Question: What is the total amount of taxes owed as per the document?
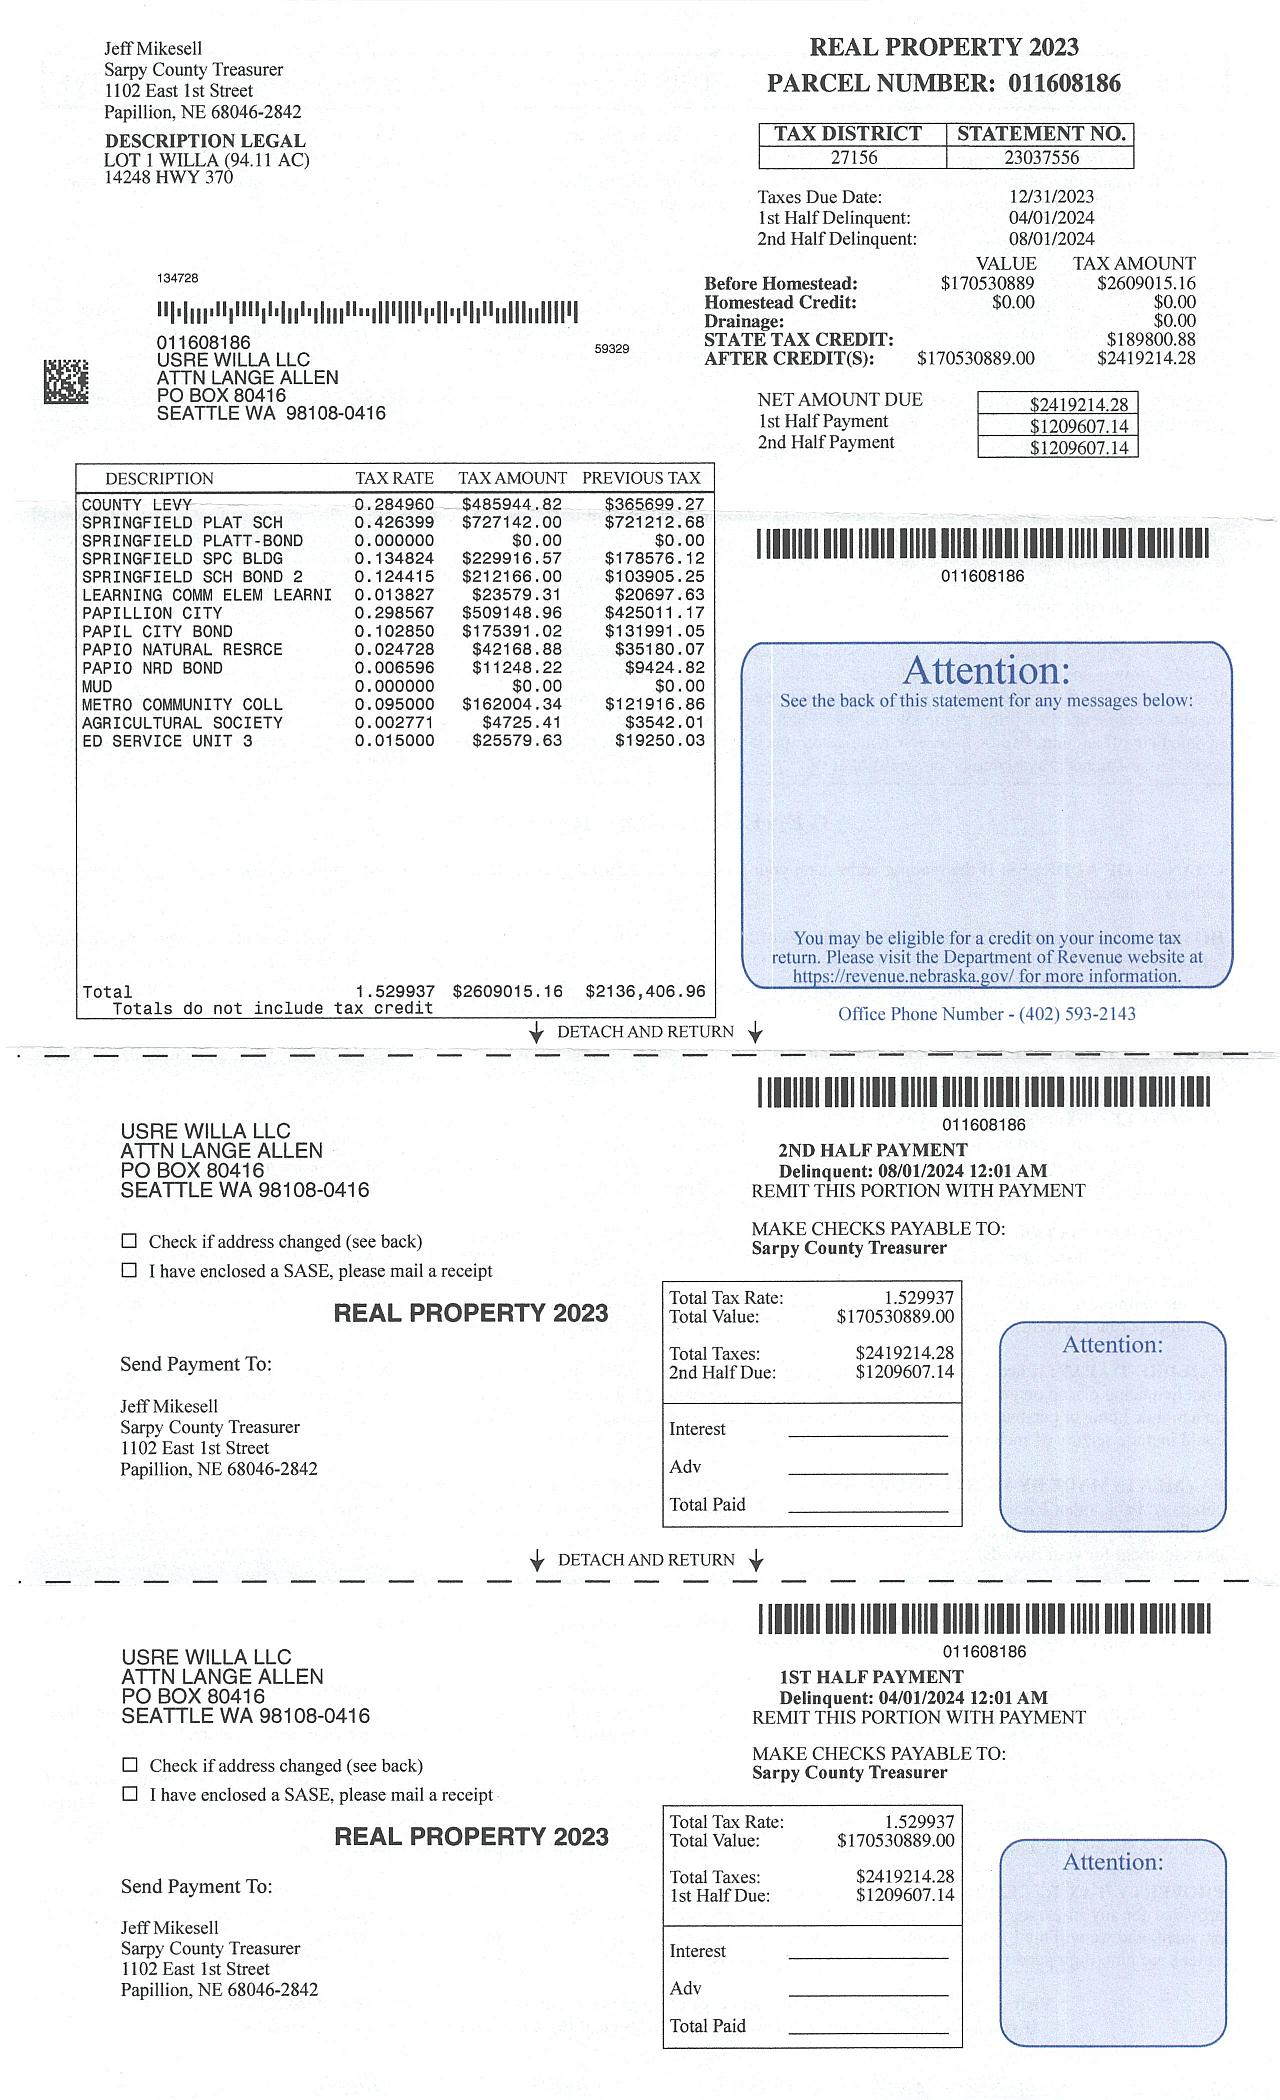
Answer: "$2,419,214.28 "